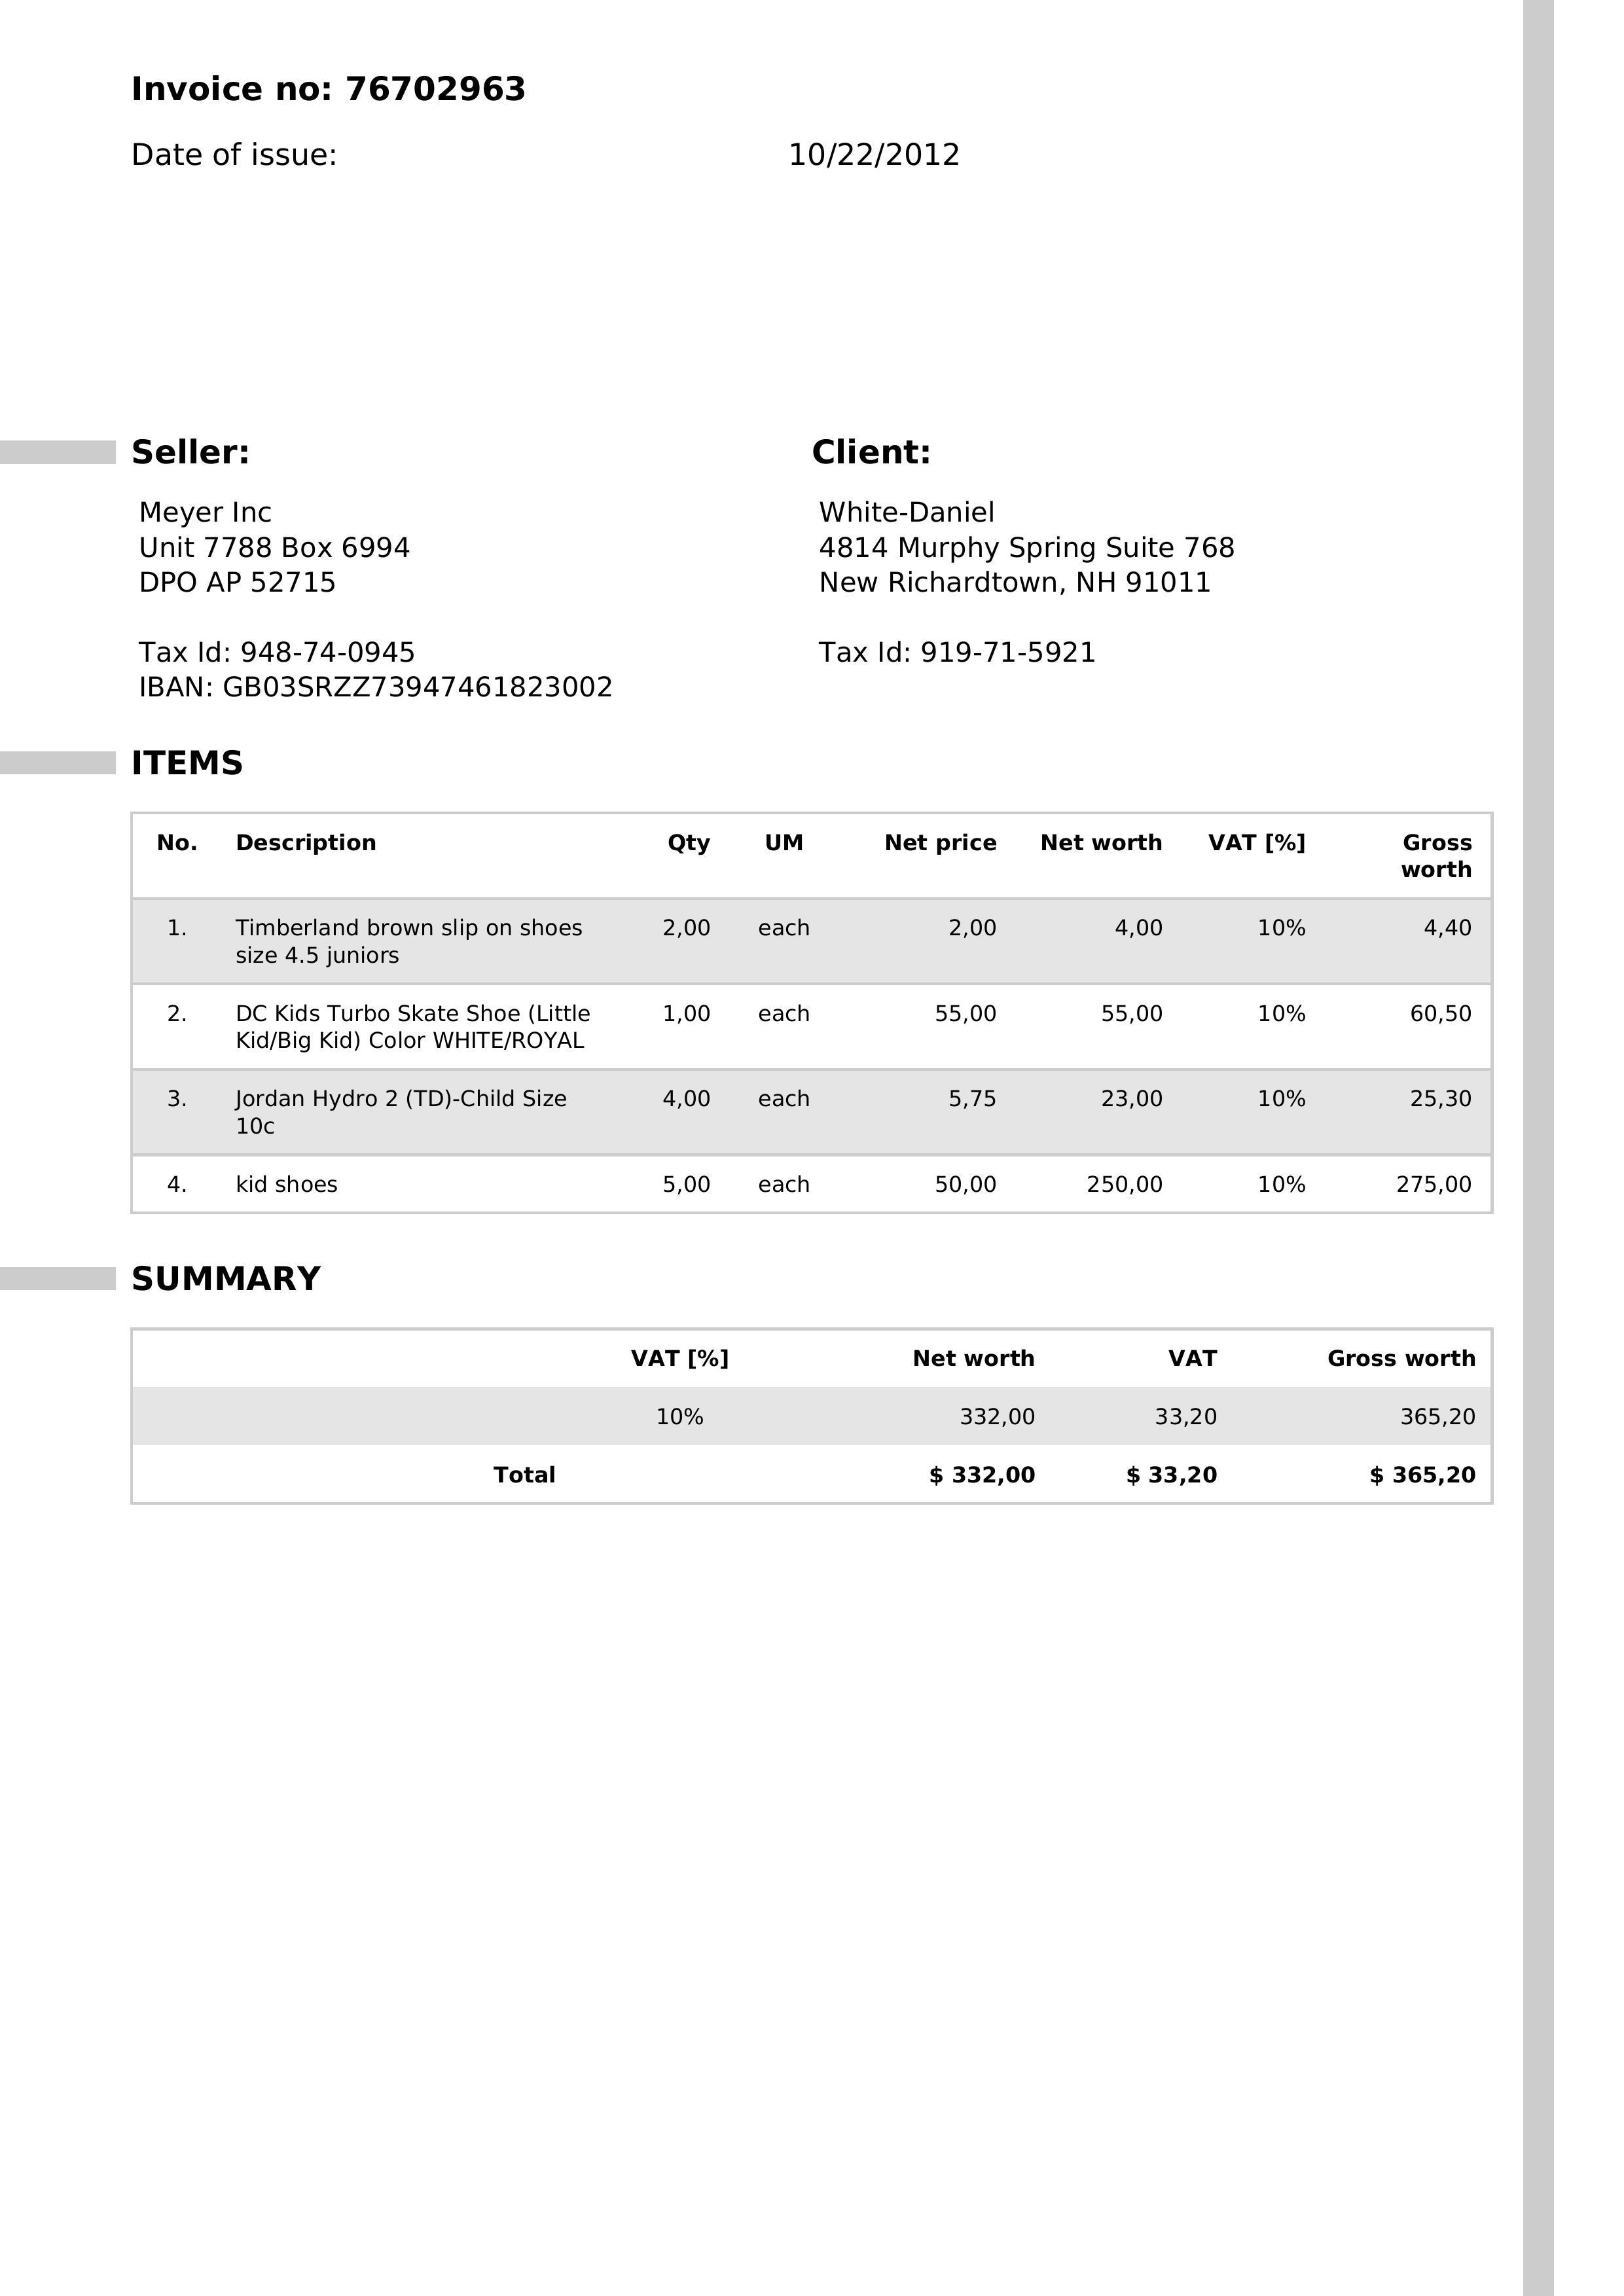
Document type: Invoice